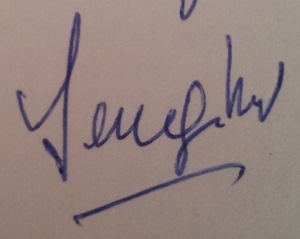
Signature of: léopold sédar senghor